Question: What appears to be the issue?
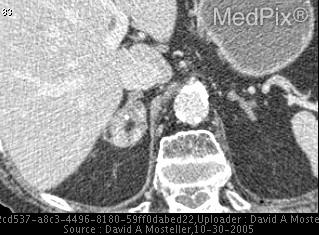
Answer: The findings suggest Patient noted to have a 3X3cm right adrenal mass with with a large fatty component and small focal areas of calcification.. 3x3cm heterogeneous right adrenal mass with a central fatty component equal in grayscale to the subcutaneous fat with a central focal calcification.. The patient might have a history of 83 year old male presents with hematuria

PMHx:  NIDDM, HTN, HLP, COPD, skin cancer, stroke, macular degeneration, and mycosis fungoides

PSHx:  Left hip replacement, appendectomy, laparotomy, intestinal blockade repair.